Question: What type of tax is indicated in the document, personal property or real estate?
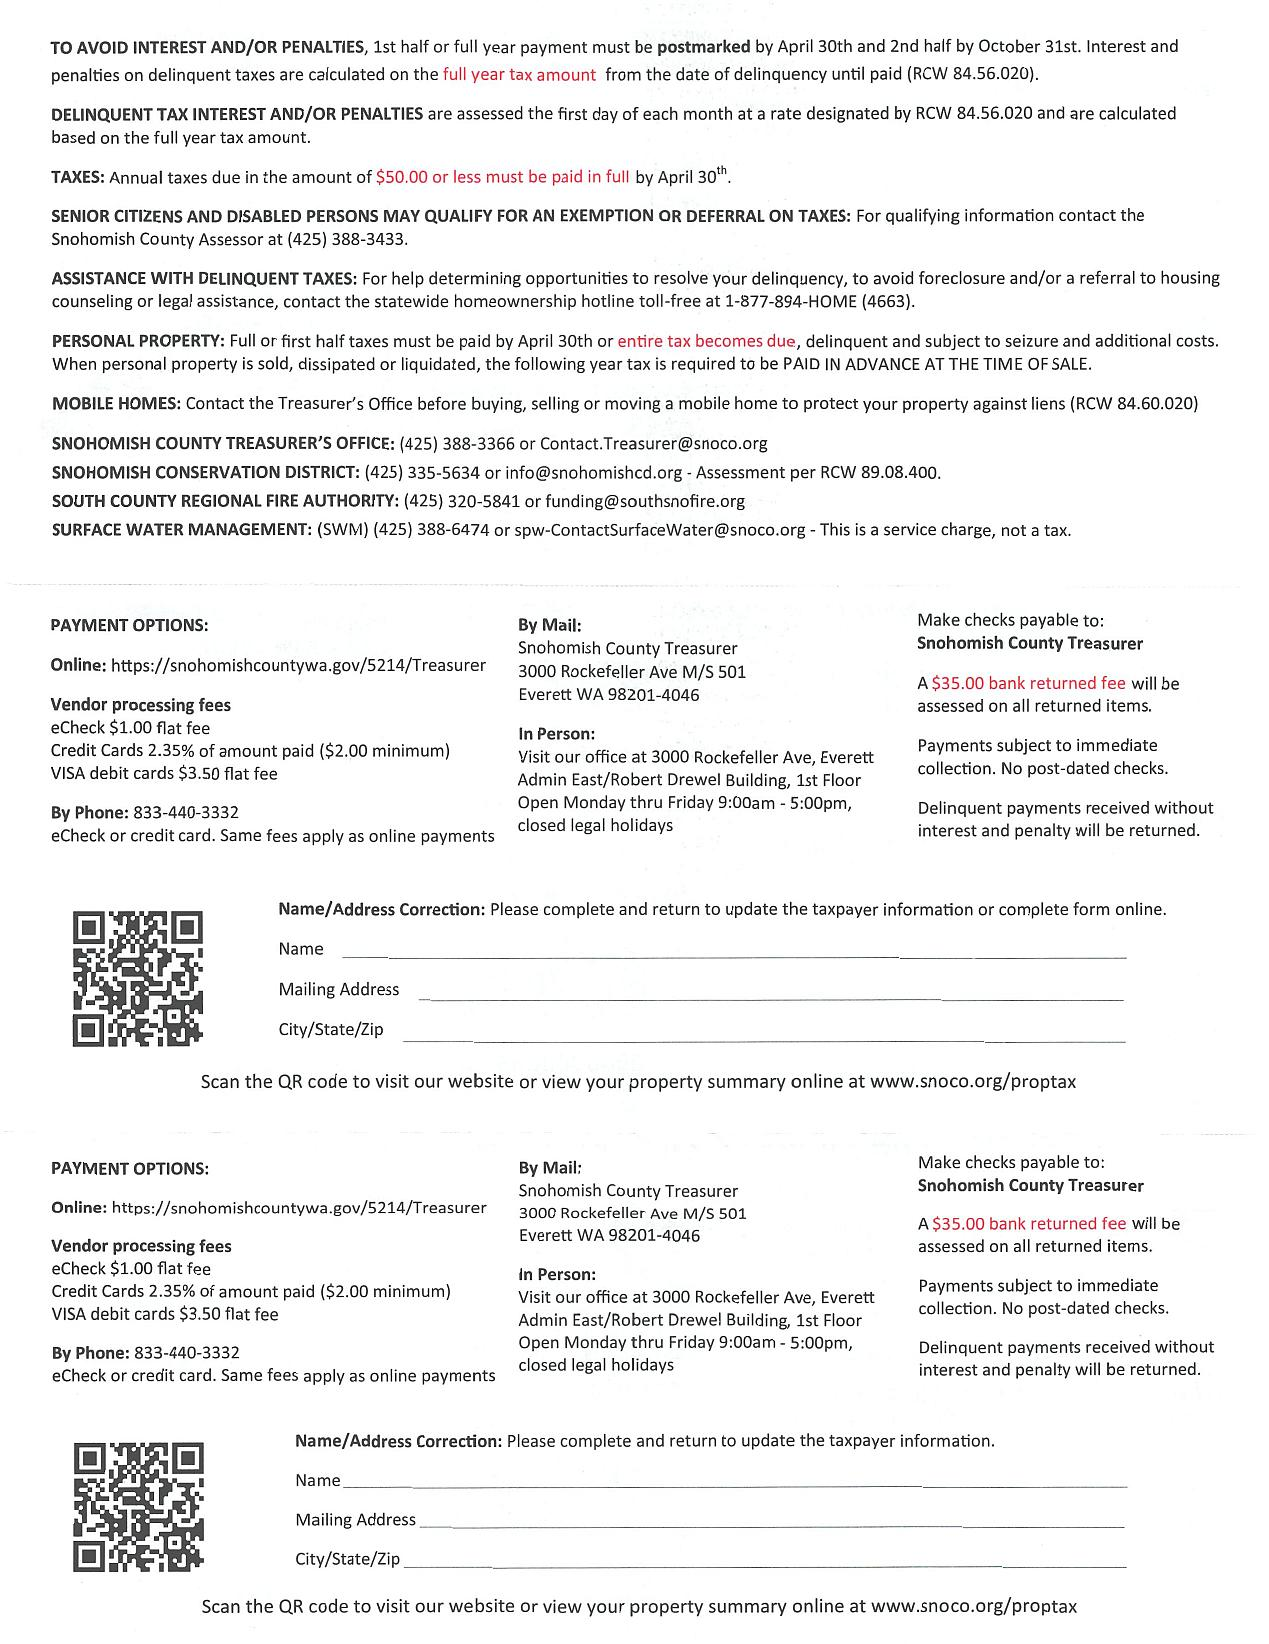
Answer: "Personal Property or Real Estate Tax"